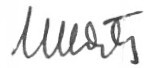
Signature of: waldemar chrostowski